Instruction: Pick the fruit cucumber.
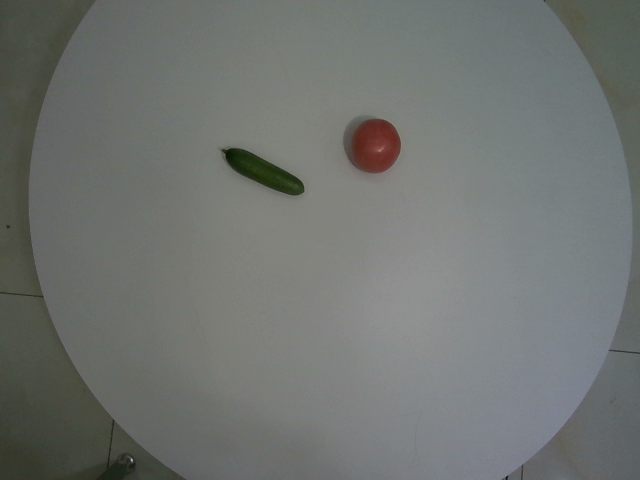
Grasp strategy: vertical